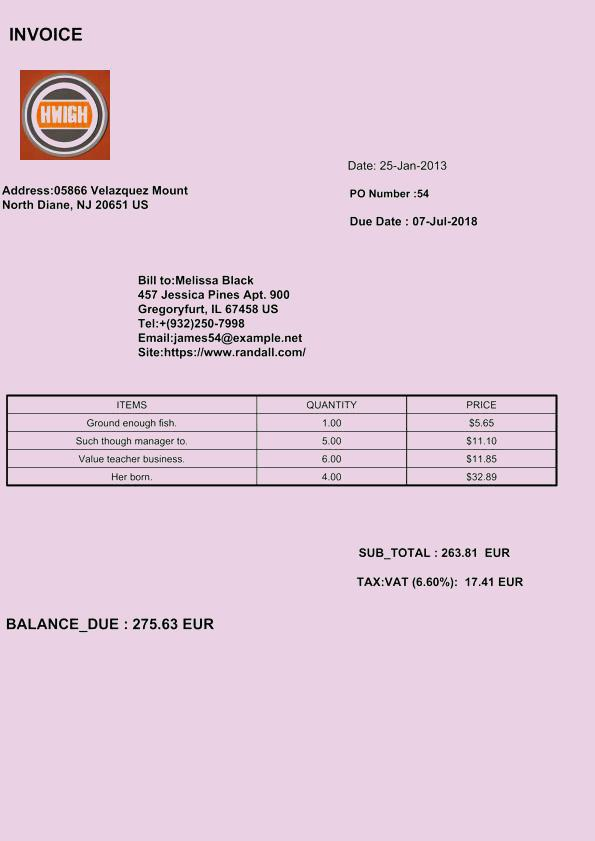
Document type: Invoice